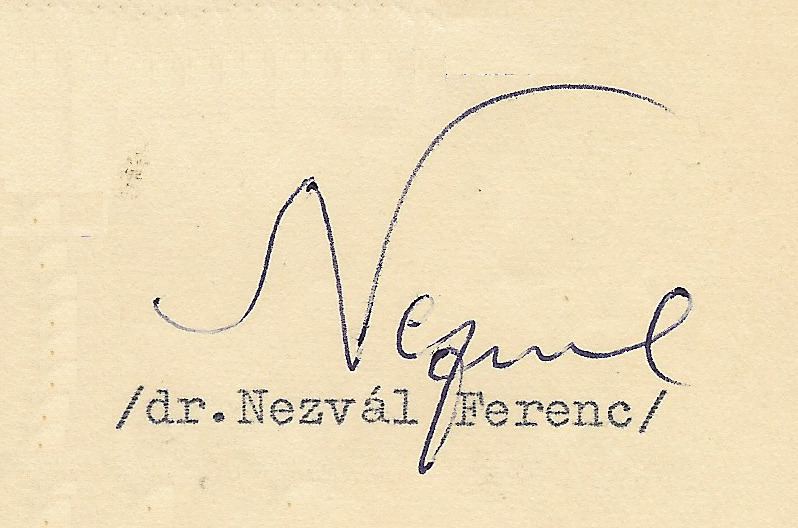
Signature of: ferenc nezvál